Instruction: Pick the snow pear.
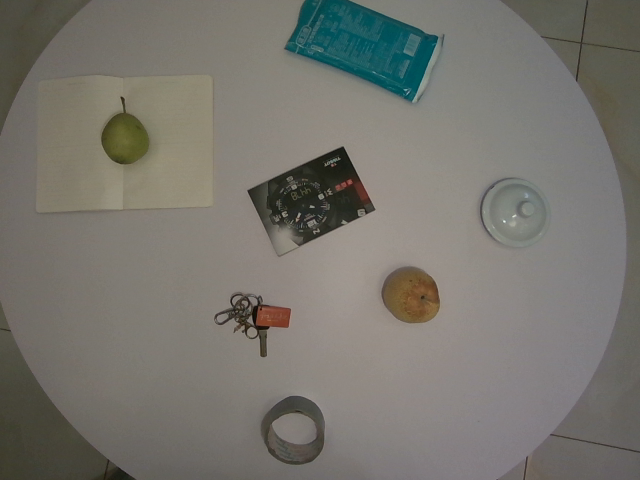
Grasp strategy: vertical